Question: What appears to be the issue?
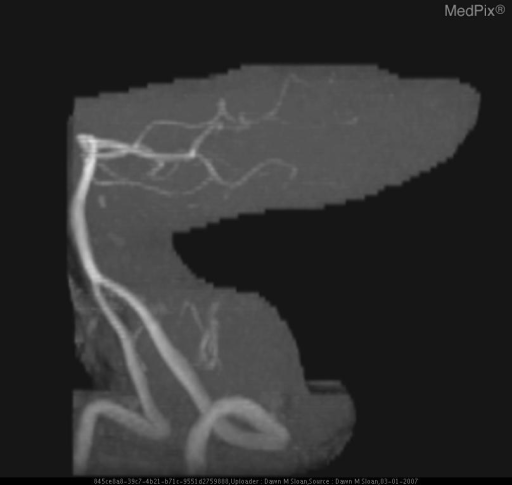
Answer: The findings suggest • CT on HD#1 demonstrated no evidence of infarction, inflammation, or bleeding.
• CT on HD#3 showed a change in density in areas of the left cerebellum
• MRI/MRA of the head and brain on HD#4 demonstrated subacute L PICA territory infarcts and normal intracranial MRA.
• MRI/MRA of the neck on HD#5 demonstrated no dissection, aneurysm or focal stenosis of the vertebral arteries.. The vertebral and basilar arteries are clearly seen without dissection, narrowing, or blockage. There may be an area of decreased filling in the L PICA, but it is not obvious.. The patient might have a history of 47 yo man with 6 month Hx of headaches - now reports experiencing “worst headache of his life” accompanied by nausea, vomiting, and dizziness. Pt notes waking up with a mild headache on the day of admission, unrelieved by caffeine consumption, that progressively worsened. The pain was sharp, but throbbing and located behind his left eye and radiating posteriorly..